Question: What is the main concern?
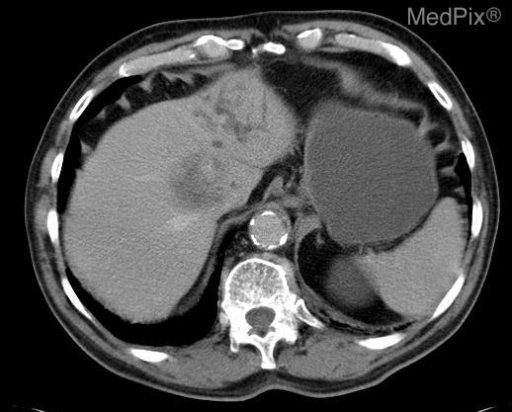
Answer: The findings suggest 4x4cm hepatic mass with necrotic center
both early and delayed enhancement
associated left portal vein thrombosis and left hepatic lobe atrophy.

Ultrasound images of biopsy of heterogeneous liver mass.. Portal Venous Phase.

- Isoattenuating lesion periphery with hypoattenuating ?necrotic center.

- Ill-defined margins.. The patient might have a history of 84 year old white male with vague RUQ abdominal pain and elevated CA 19-9 marker..